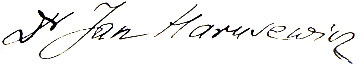
Signature of: jan harusewicz